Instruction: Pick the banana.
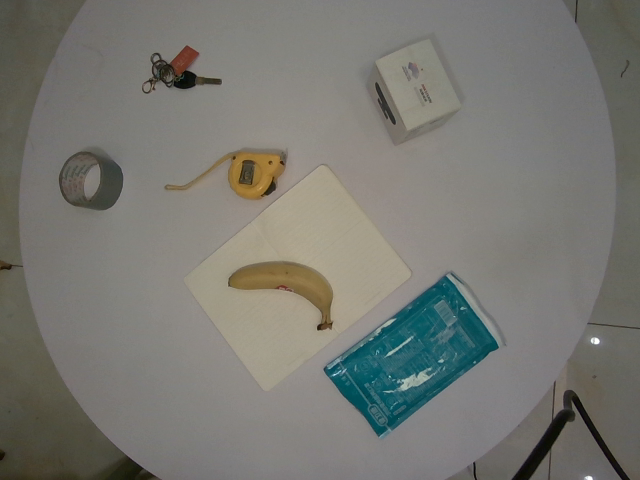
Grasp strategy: vertical